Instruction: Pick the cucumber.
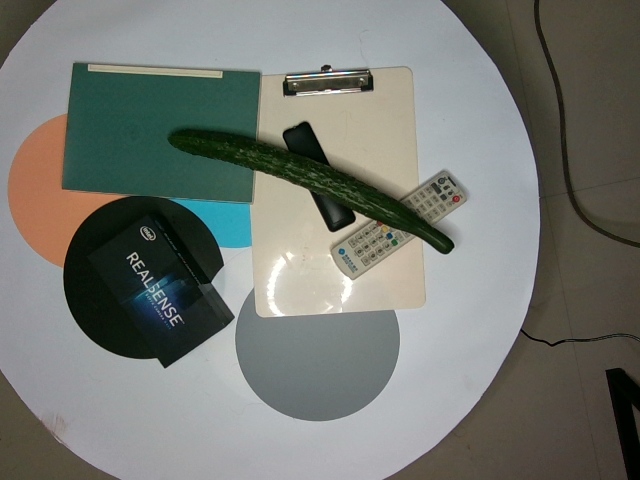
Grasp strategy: vertical